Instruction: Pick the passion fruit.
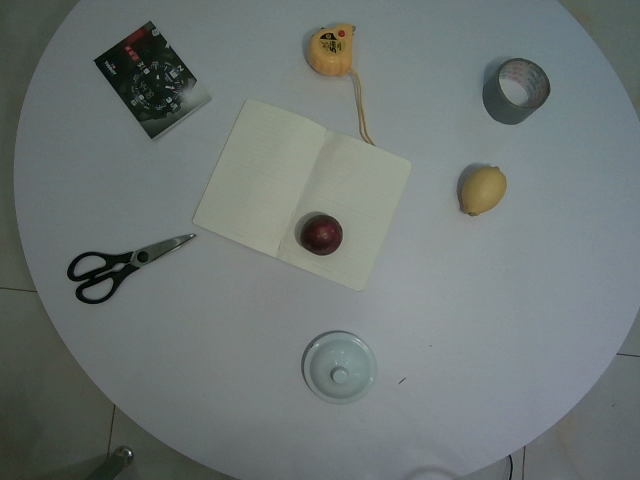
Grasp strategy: vertical